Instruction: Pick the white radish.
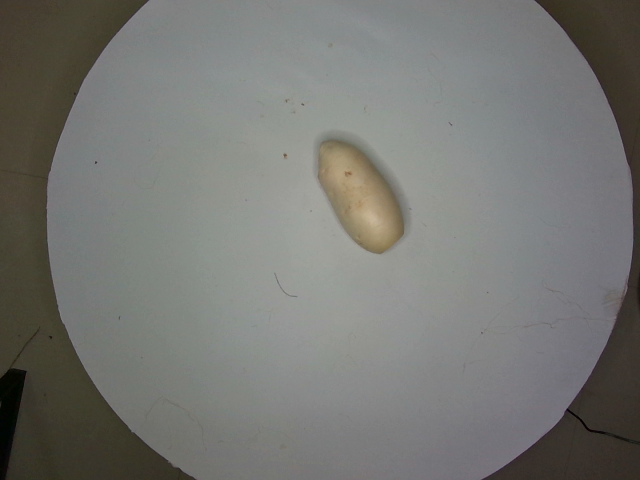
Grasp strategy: vertical